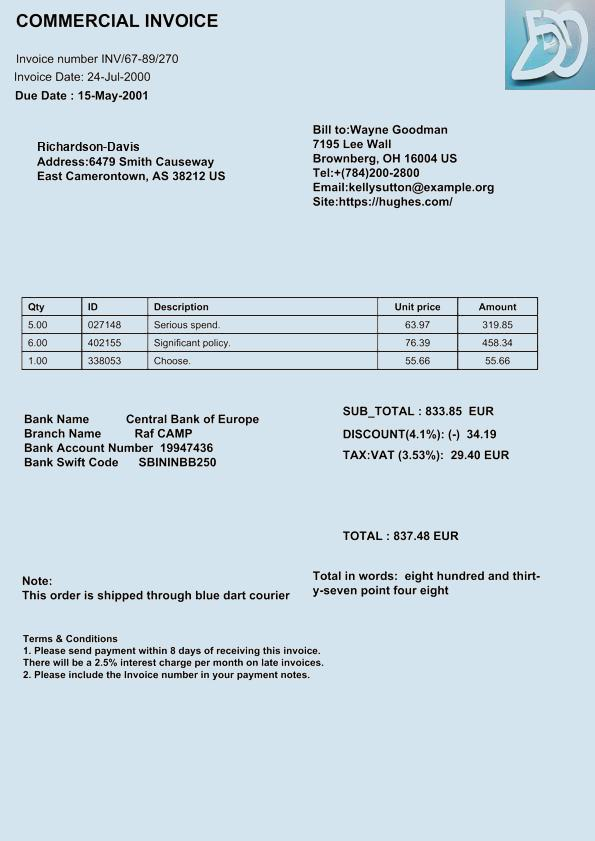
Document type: Invoice